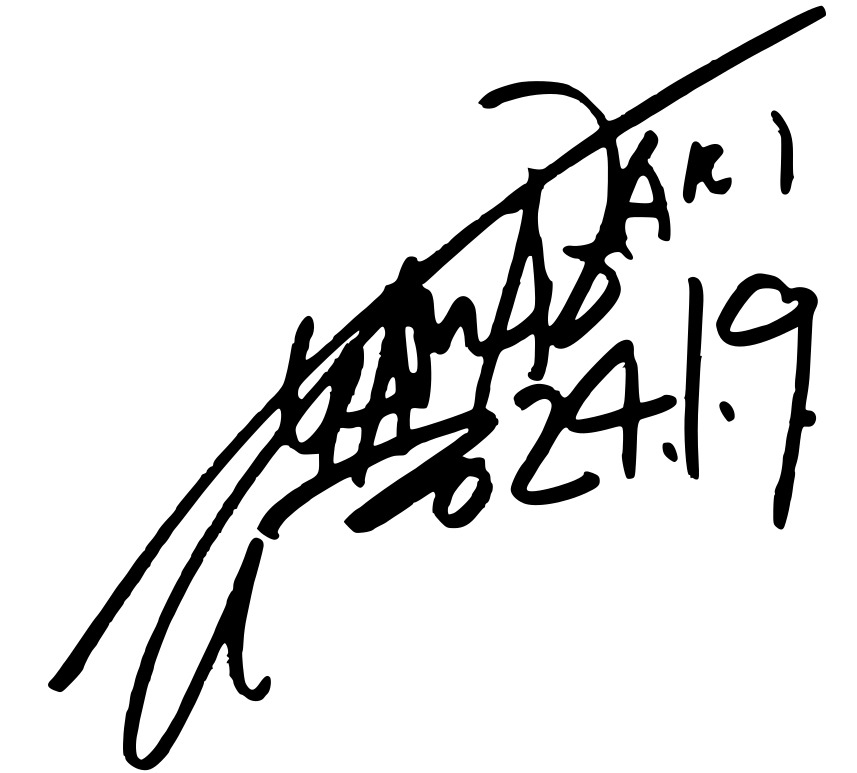
Signature of: takashi yamazaki